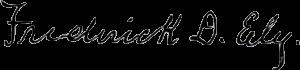
Signature of: frederick david ely